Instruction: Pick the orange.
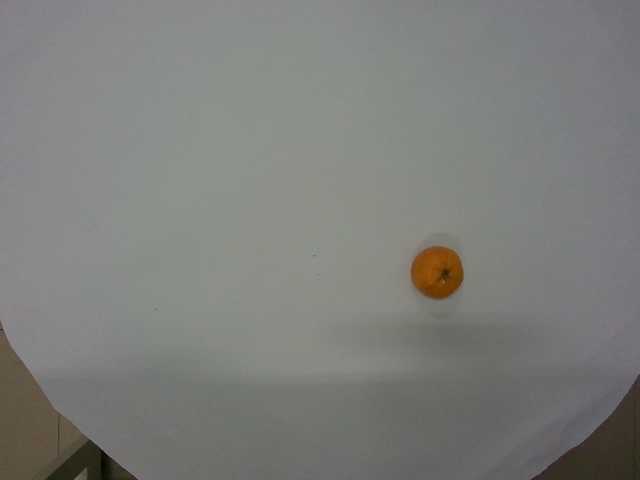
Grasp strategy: vertical